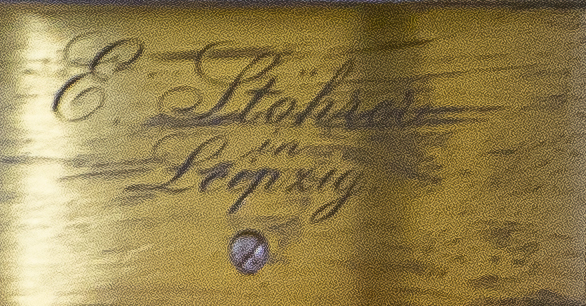
Signature of: emil stöhrer